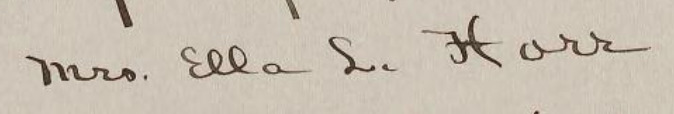
Signature of: ella louise horr